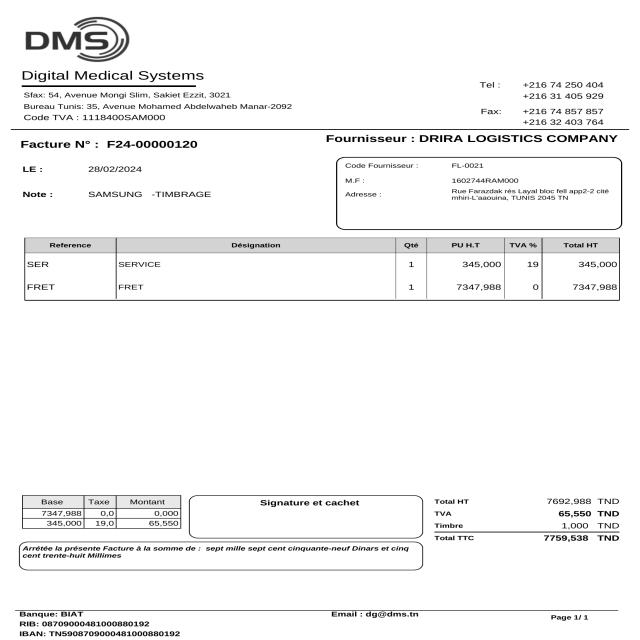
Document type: Invoice